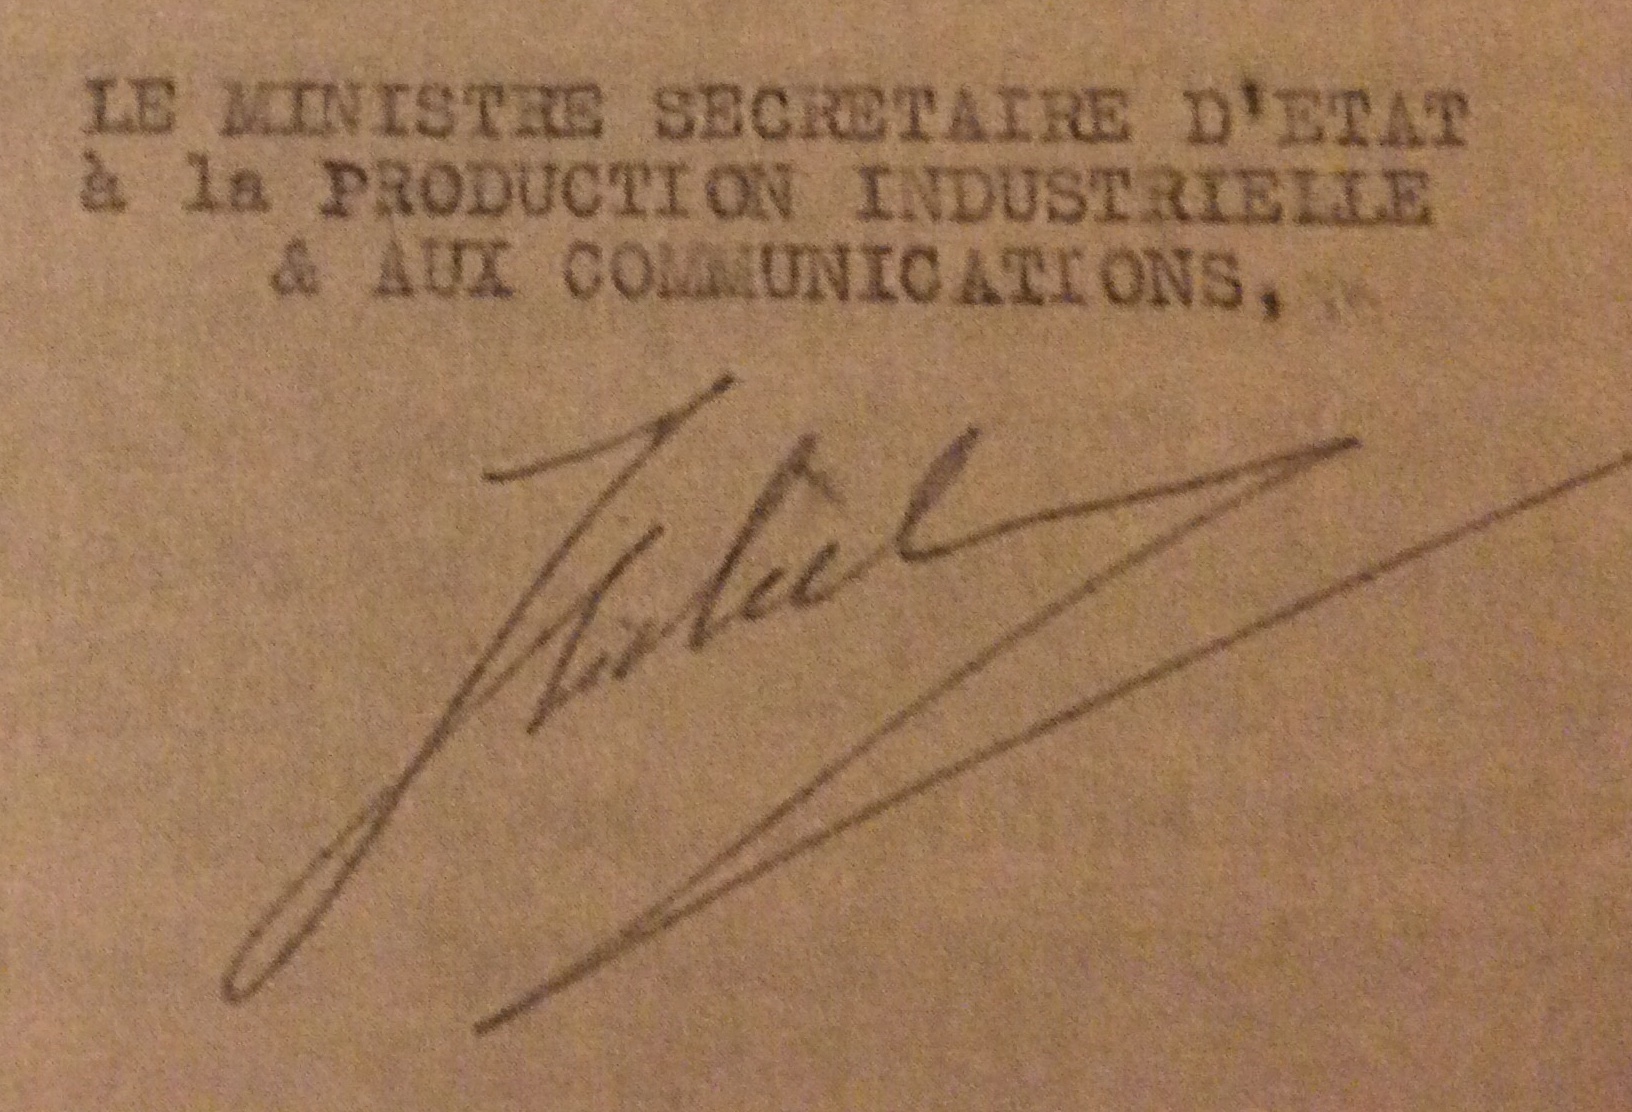
Signature of: jean bichelonne